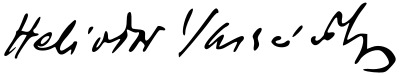
Signature of: heliodor święcicki